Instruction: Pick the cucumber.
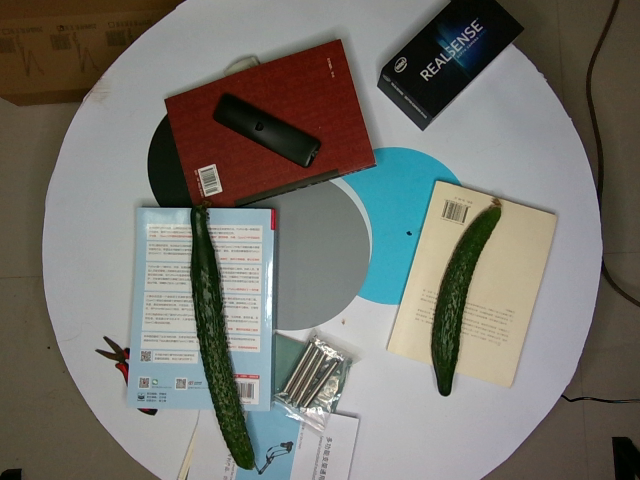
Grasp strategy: vertical